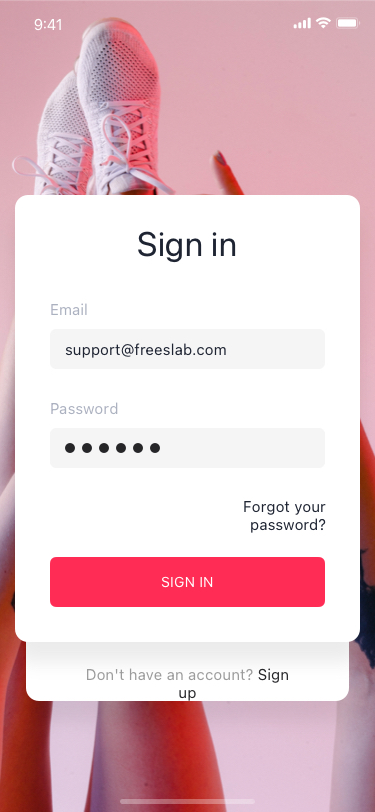
Text in this UI design:
Sign in
Forgot your password?
Don't have an account? Sign up
Email
support@freeslab.com
Password